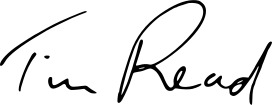
Signature of: tim read